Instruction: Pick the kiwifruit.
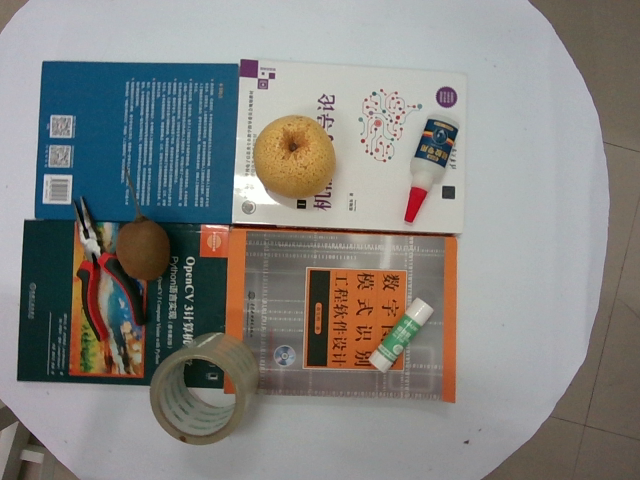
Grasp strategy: vertical